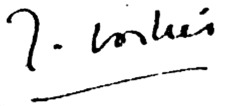
Signature of: jeanne loviton